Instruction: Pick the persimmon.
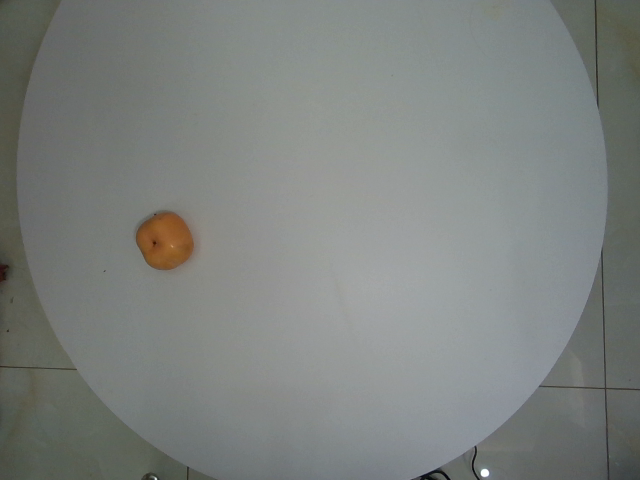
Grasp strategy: vertical